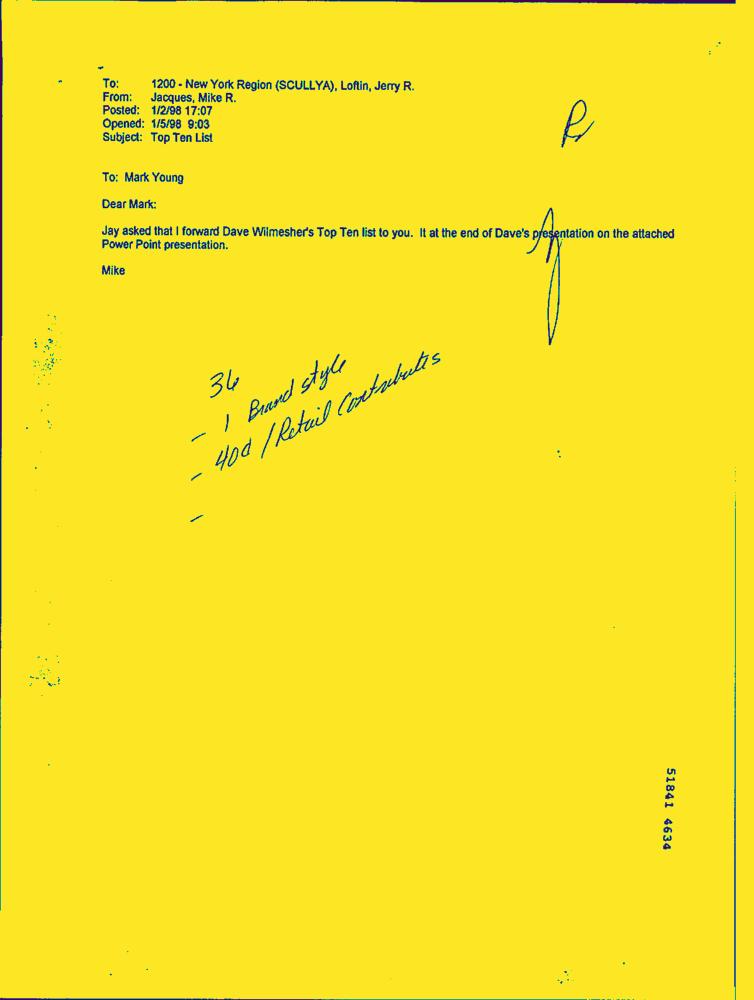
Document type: Letter-Doc